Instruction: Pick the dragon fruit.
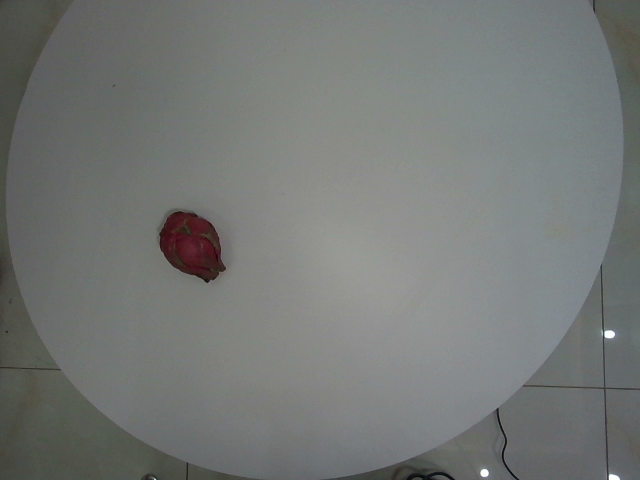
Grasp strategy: vertical